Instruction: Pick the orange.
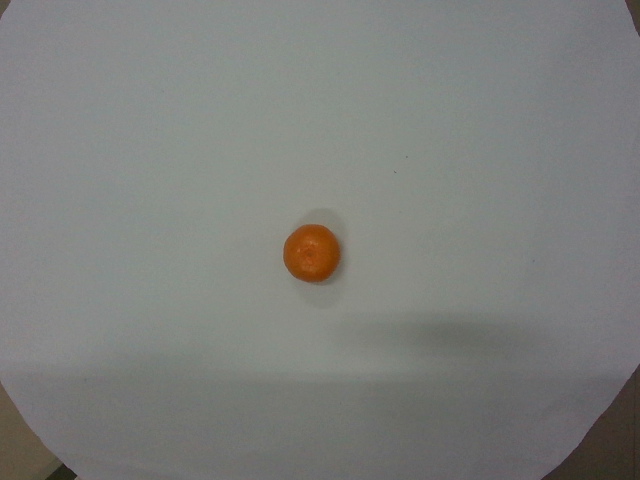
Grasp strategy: vertical